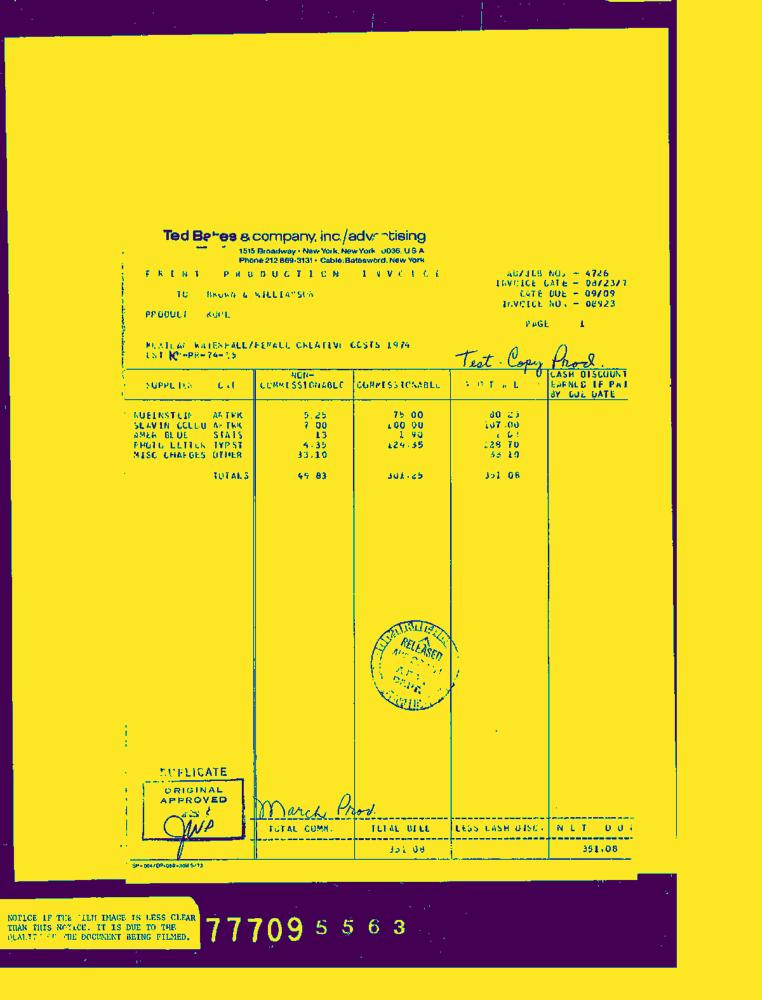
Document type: Invoice-Doc